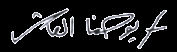
Signature of: john x of antioch